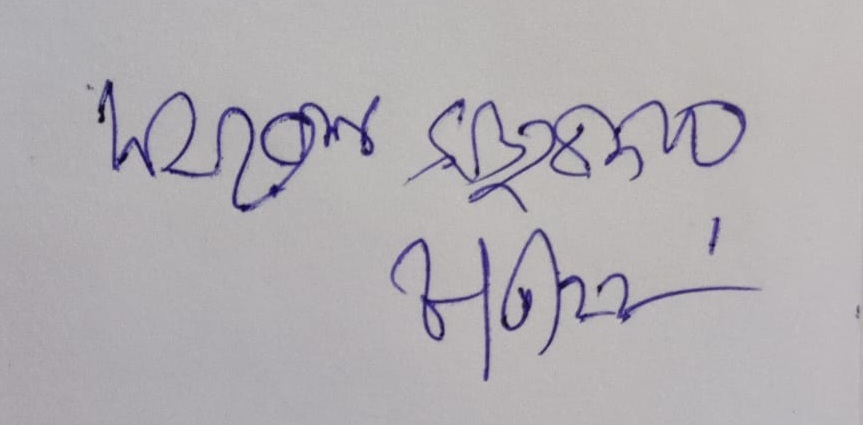
Signature of: samaresh majumdar